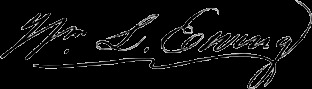
Signature of: william l ewing